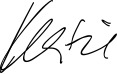
Signature of: thomas klestil